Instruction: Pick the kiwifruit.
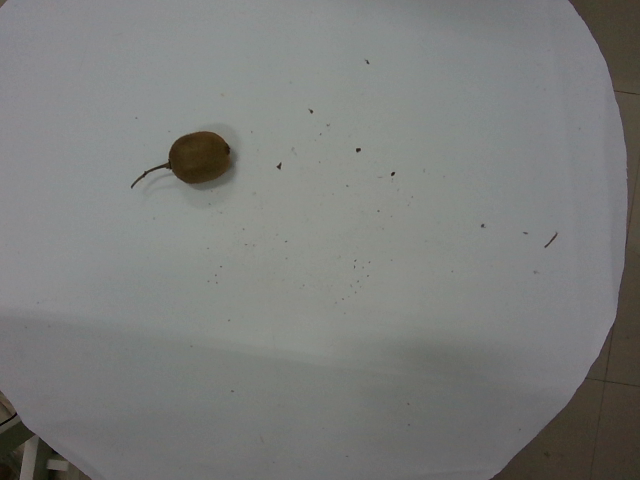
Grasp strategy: vertical